Question: Which state is mentioned in the document?
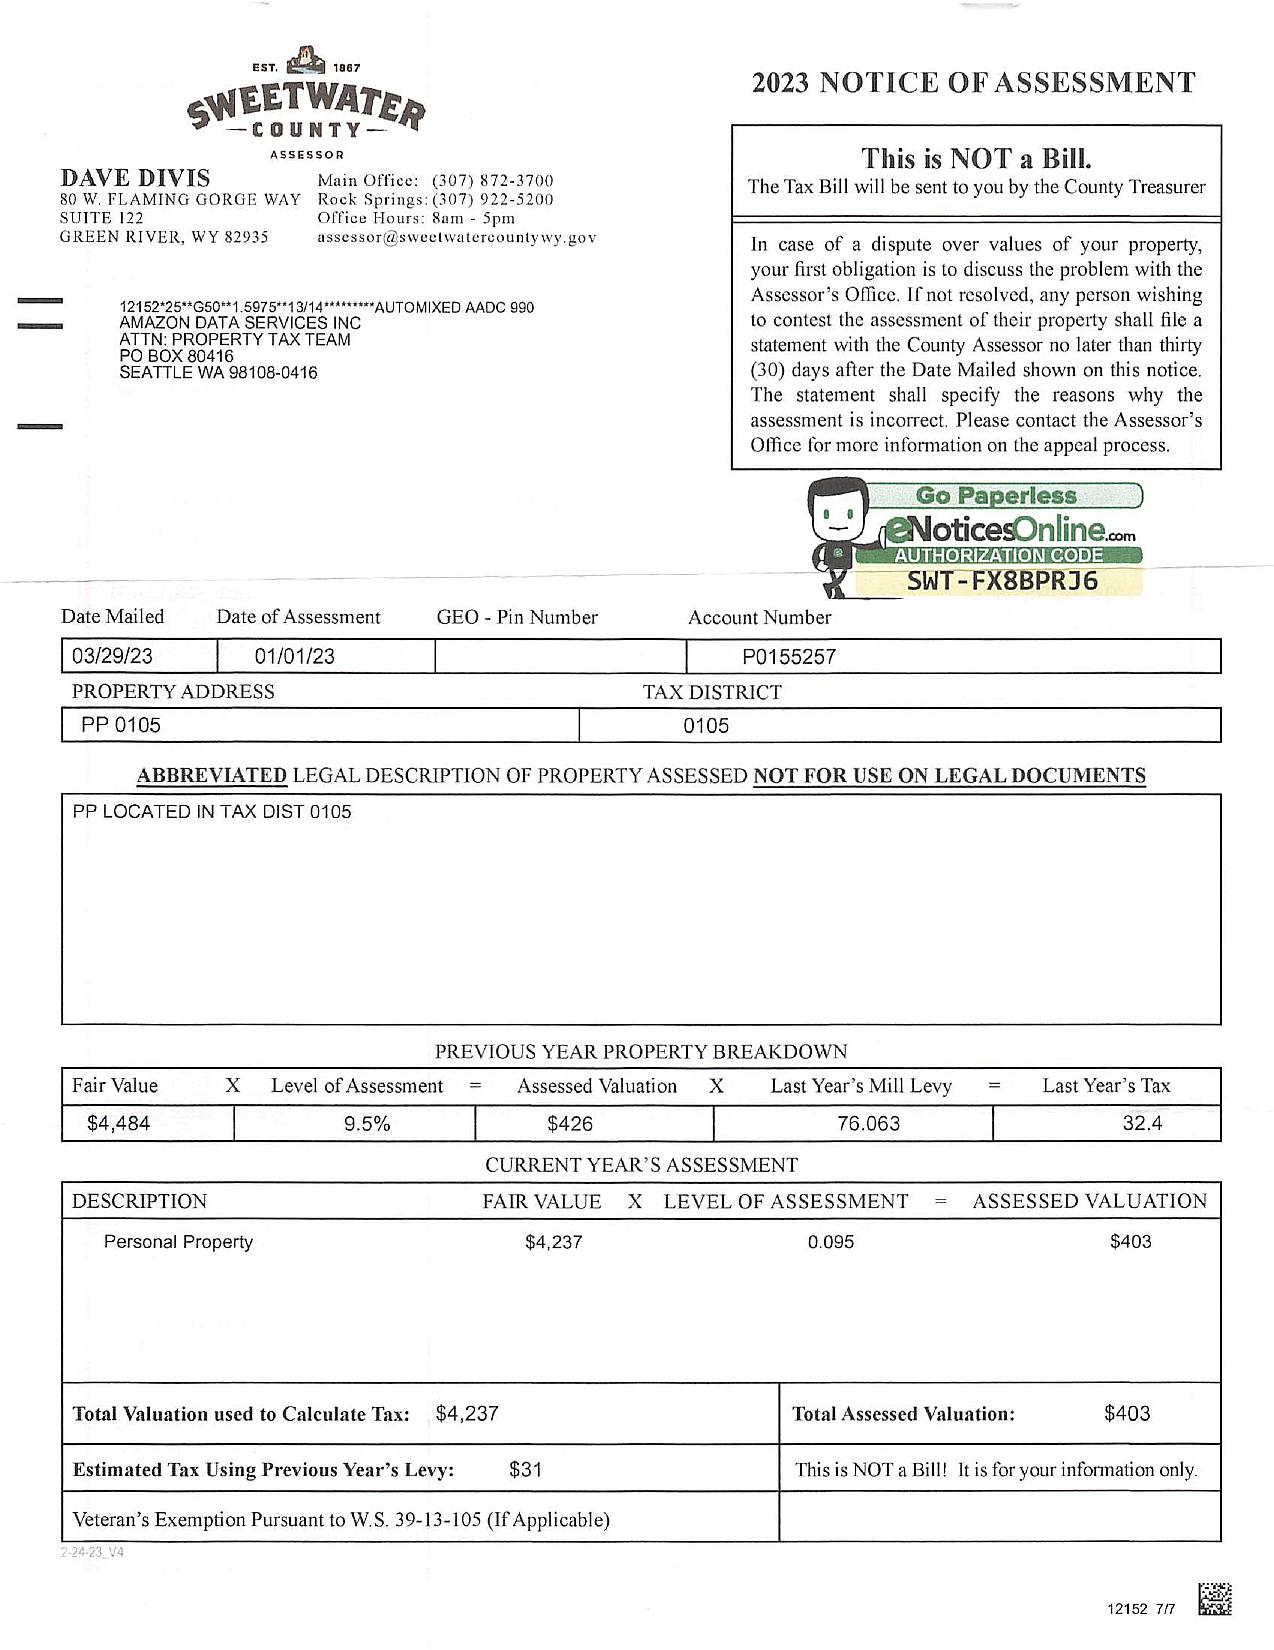
Answer: "WY"